Question: What appears to be the issue?
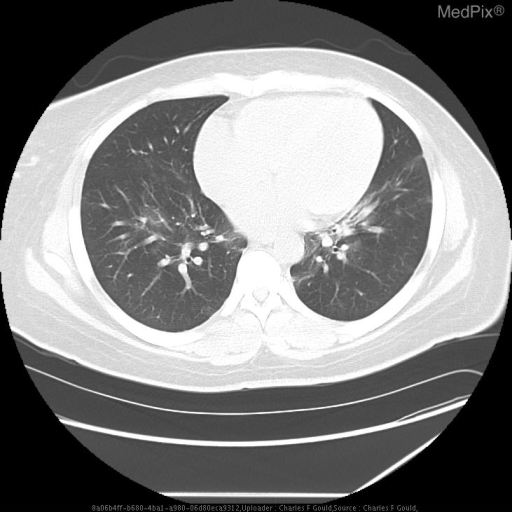
Answer: The findings suggest Summary of Image Findings:
CXR:

Unremarkable chest radiograph obtained at admission.

Frontal chest radiograph taken 48 hours after admission demonstrating ill-defined ground glass opacities within the bilateral suprahilar regions.  There is also a retrocardiac opacity.  Atypical or viral infectious process.  A CT was recommended.  The admission chest x-ray was unremarkable.

Frontal chest radiograph taken at 72hrs demonstrates interval placement of endotracheal tube and right-sided central venous catheter.  New right-sided subcutaneous air.  Hypoinflation and mils increased interstitial markings of the lungs.

Portable chest radiograph demonstrates interval development of moderate right-sided pneumothorax

CT:
Chest CT demonstrating diffuse patchy bilateral upper and lower lobe groundglass opacities.  Differential considerations include PCP and CMV pneumonia as well as other opportunistic infection.  This could represent hypersensitivity pneumonitis.. Chest CT demonstrating diffuse patchy bilateral upper and lower lobe groundglass opacities.. The patient might have a history of 31y/o black female who is HIV positive, with slow onset of fatigue, low grade fever and dyspnea over the past several weeks..